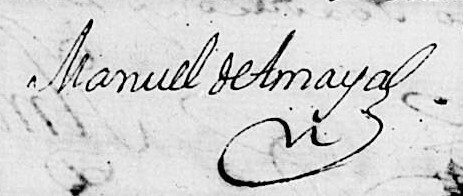
Signature of: manuel de amaya